Question: What could the diagnosis suggest?
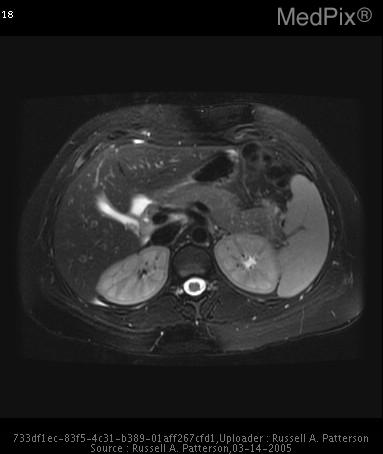
Answer: The possible diagnosis includes cholecystitis, choledocholithiasis, cholangitis, acute pancreatitis.